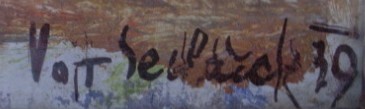
Signature of: vojtěch sedláček